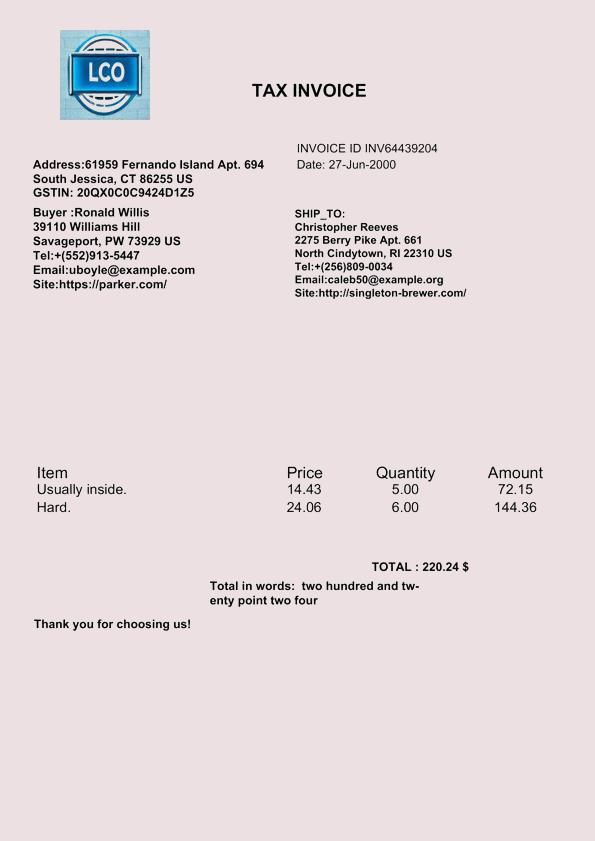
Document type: Invoice